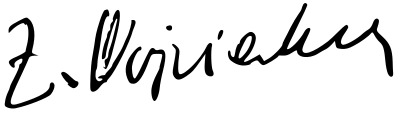
Signature of: zygmunt wojciechowski